Question: By what date must an appeal be filed according to the document?
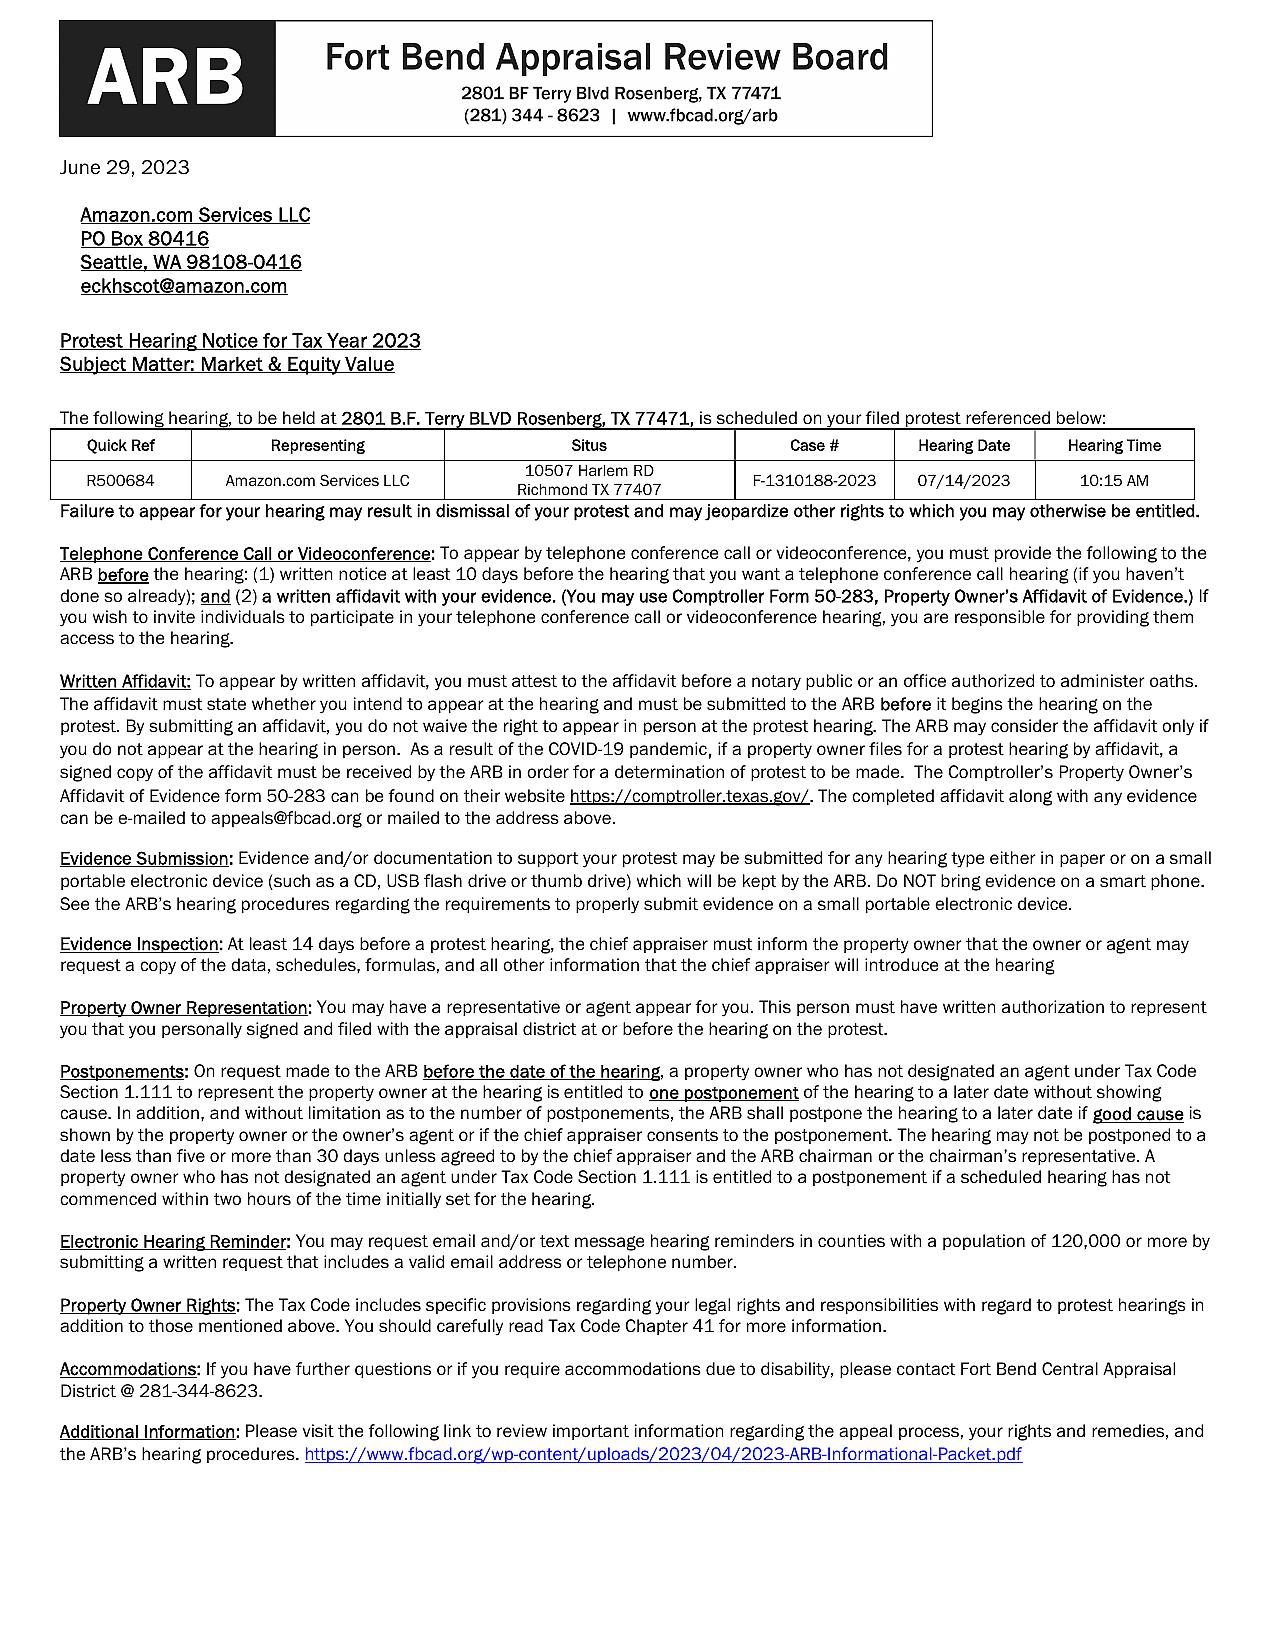
Answer: "7/14/23"